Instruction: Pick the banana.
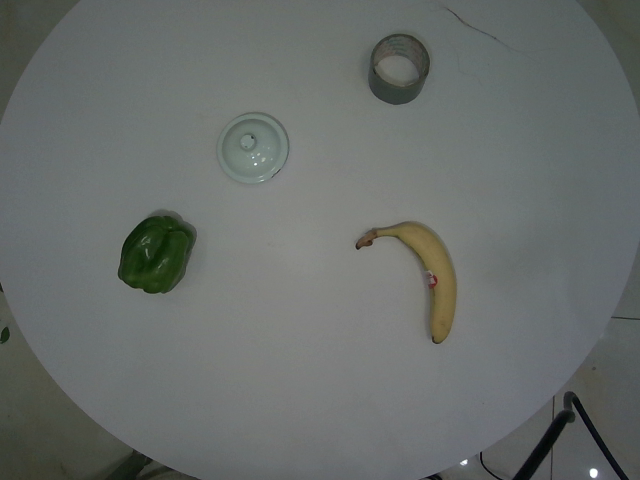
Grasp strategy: vertical